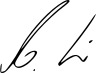
Signature of: markus söder